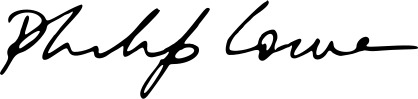
Signature of: philip lowe